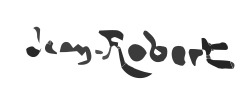
Signature of: jean robert